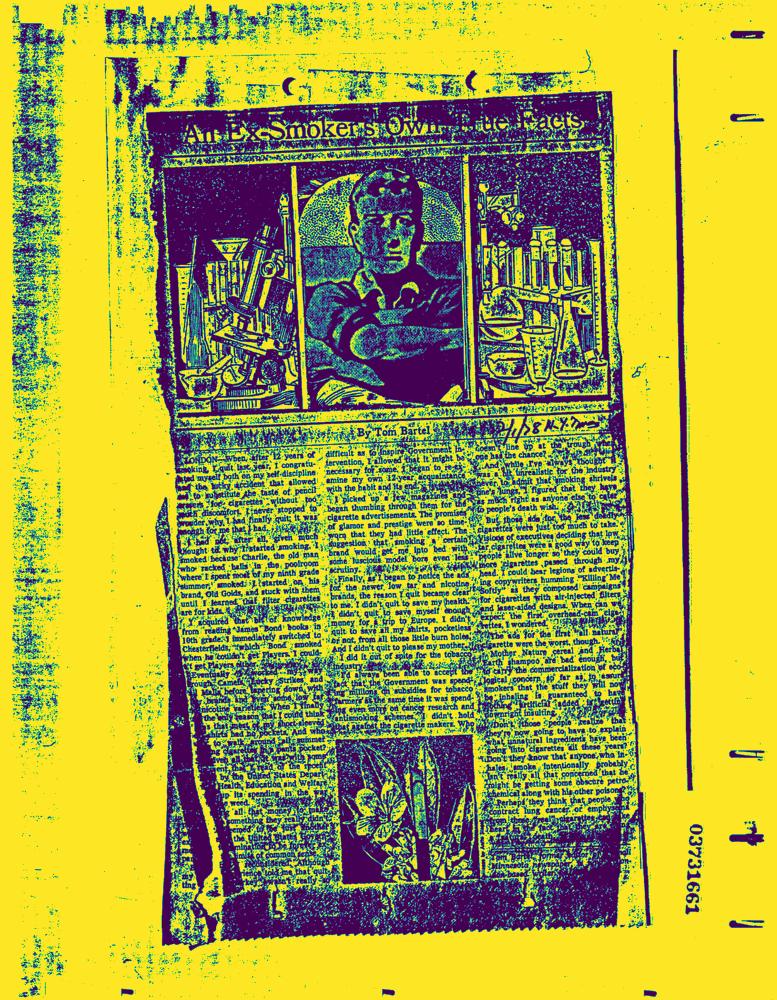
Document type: News-Article